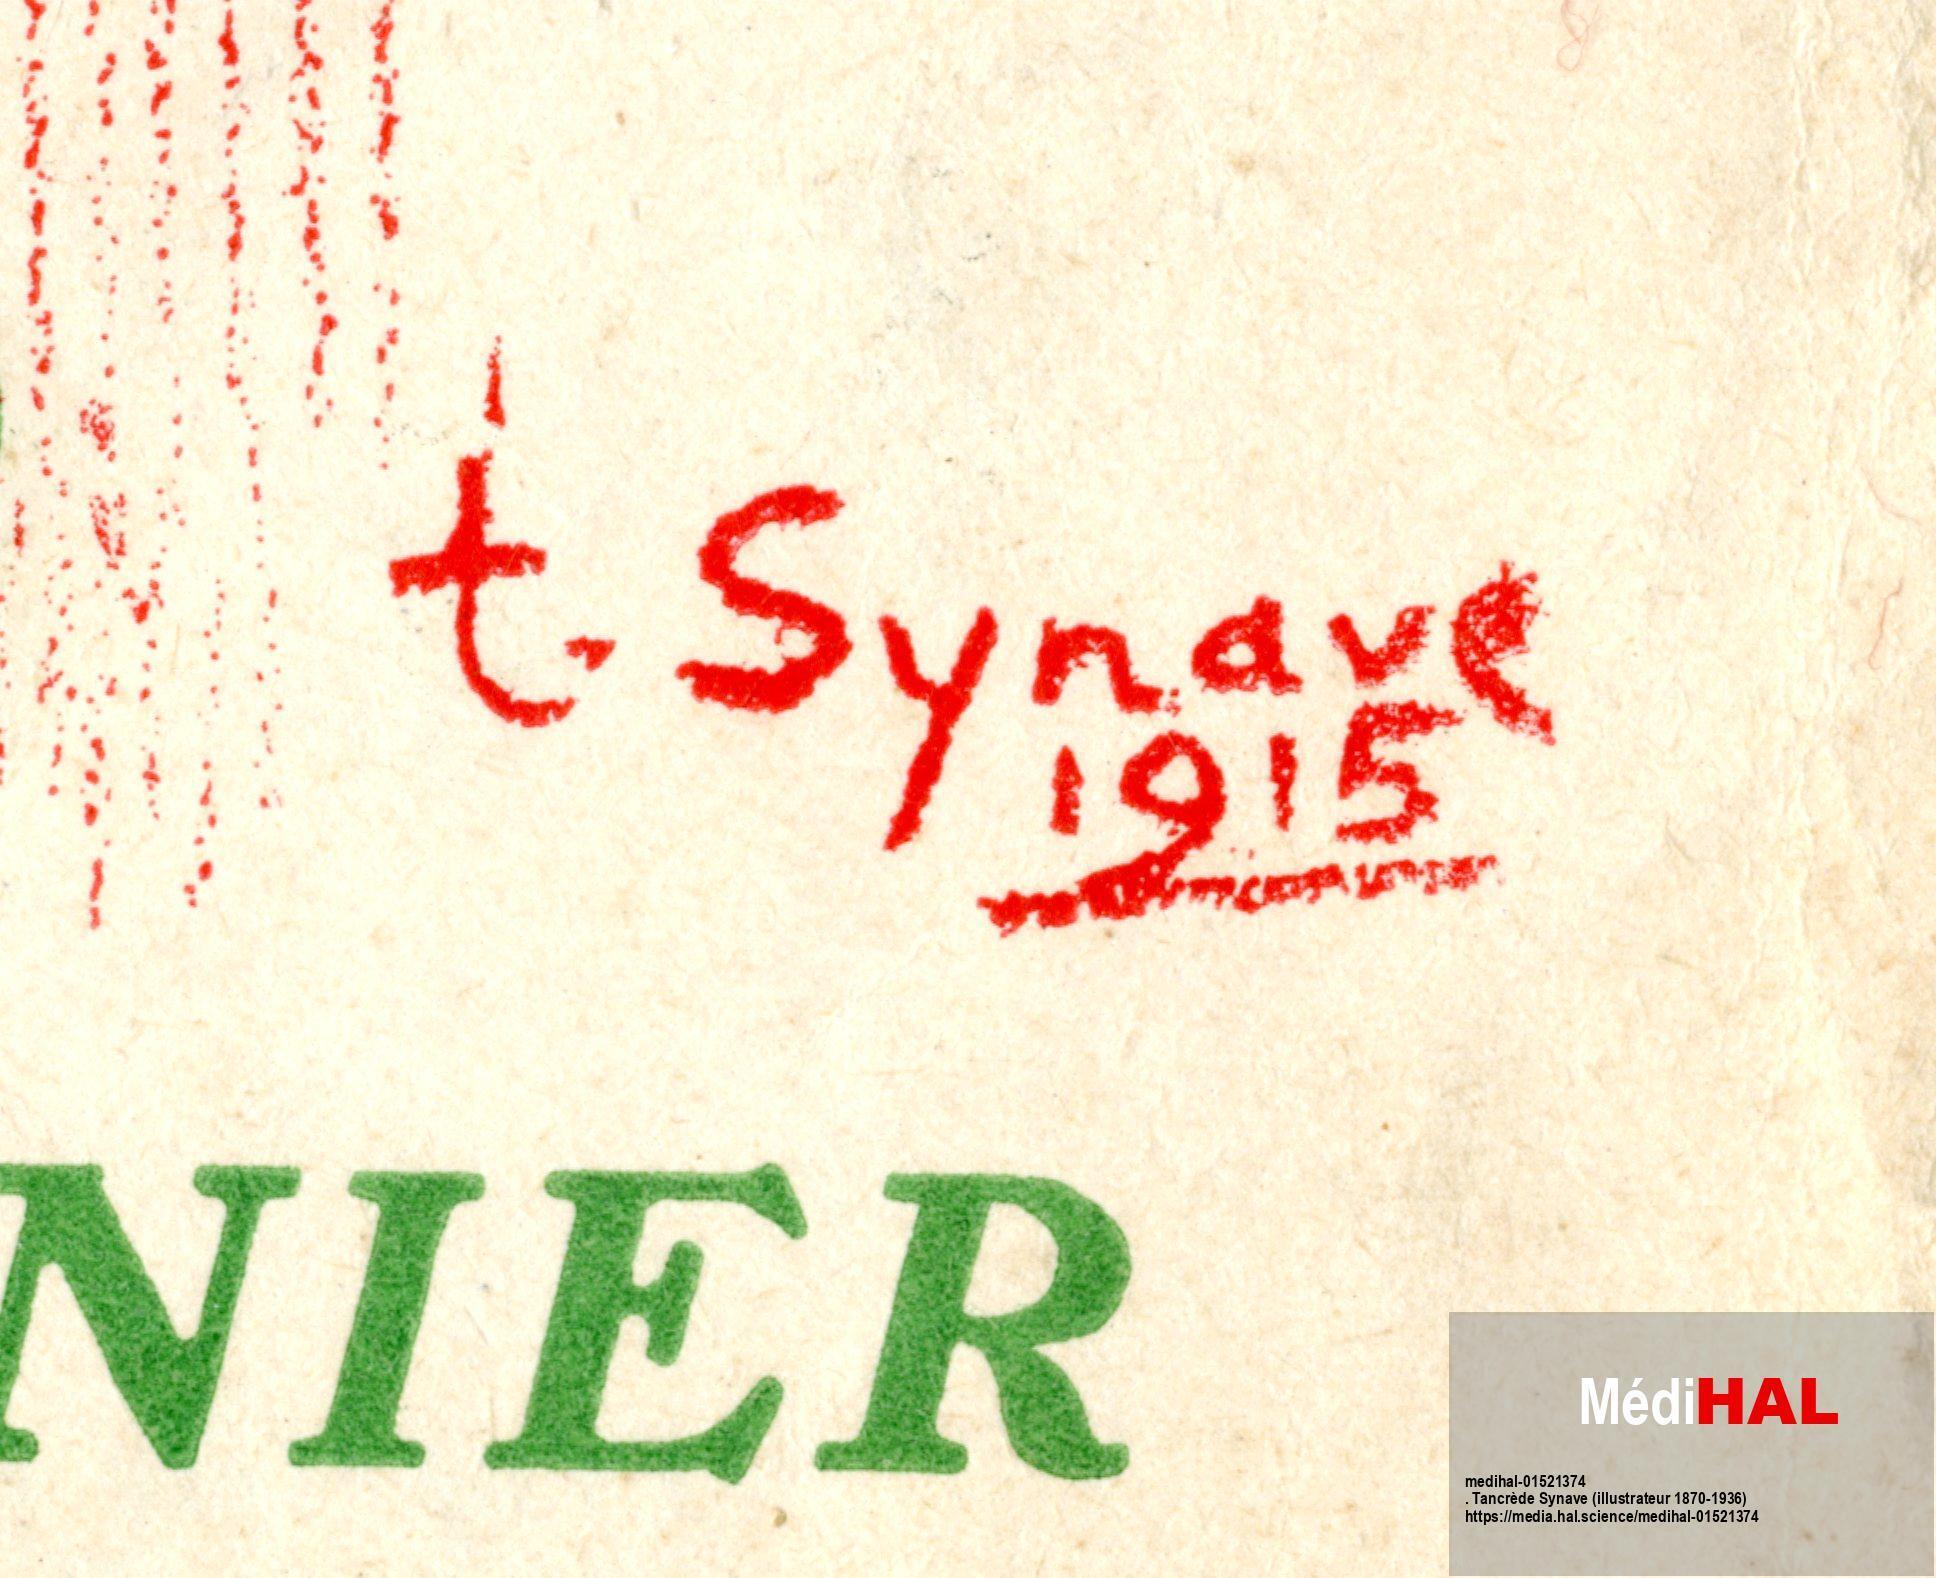
Signature of: tancrède synave